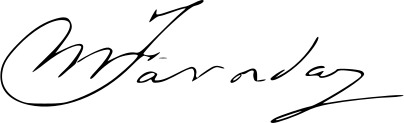
Signature of: michael faraday